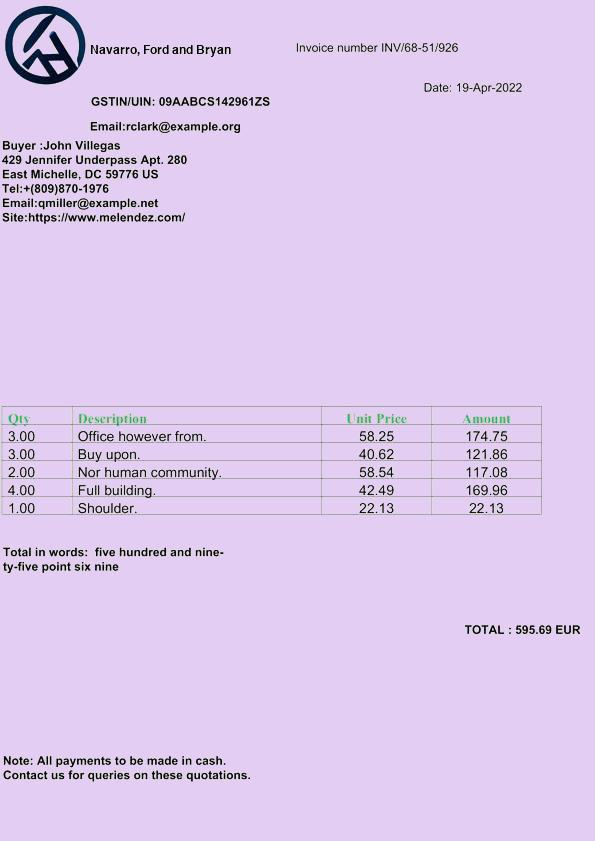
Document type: Invoice